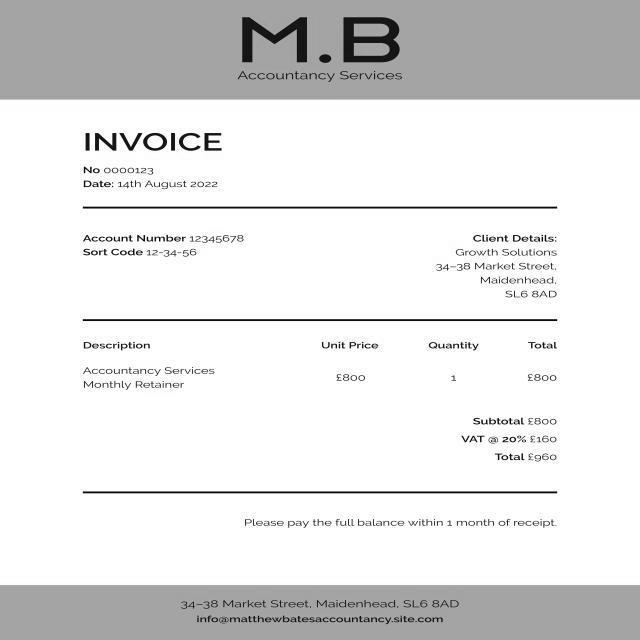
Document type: Invoice